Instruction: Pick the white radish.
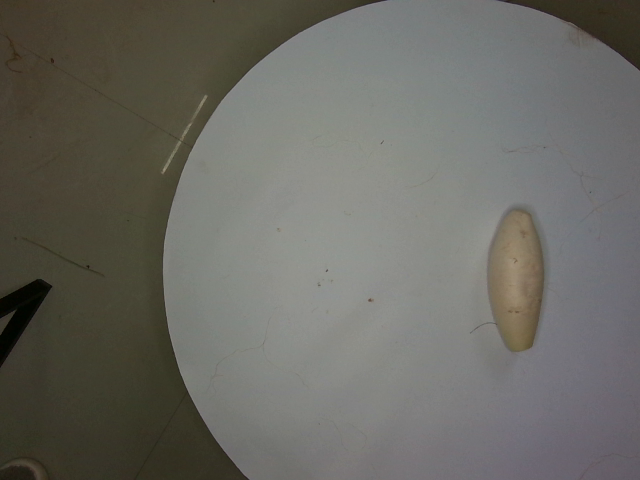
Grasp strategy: vertical